Question: What might the diagnosis be?
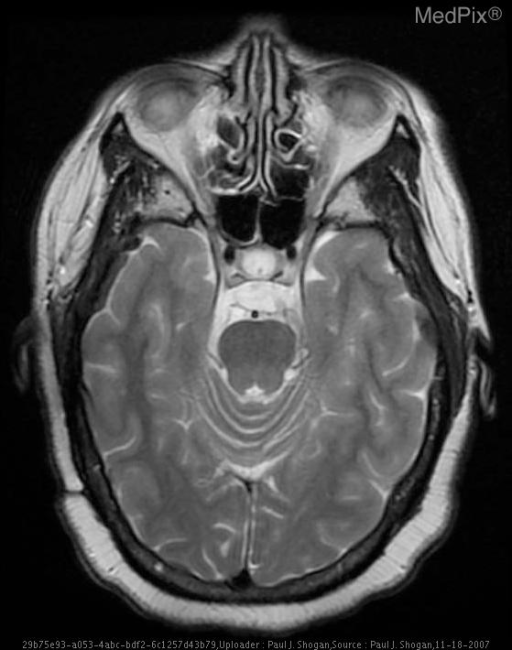
Answer: The possible diagnosis includes Epidermoid Tumor
Arachnoid Cyst.